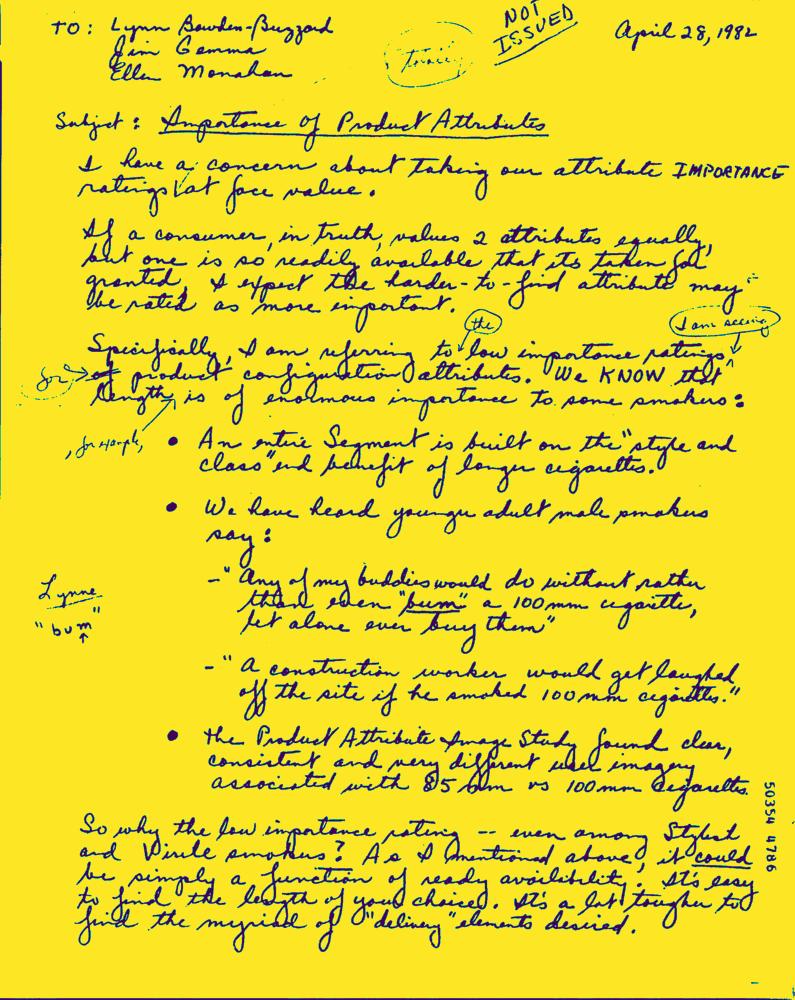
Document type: Hand-Written